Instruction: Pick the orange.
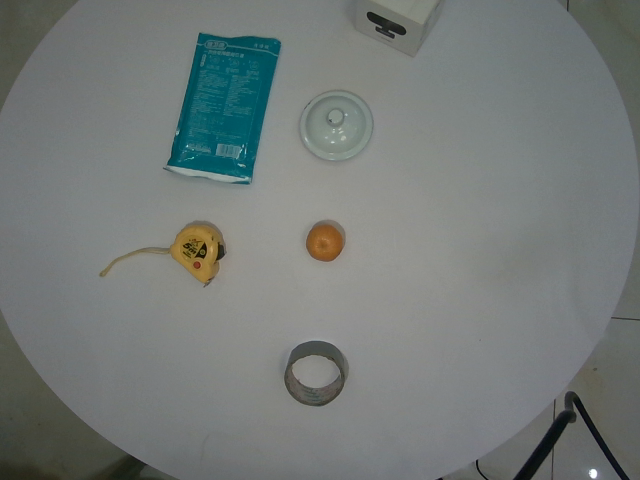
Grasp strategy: vertical